Question: What jurisdiction, city, or county is the document associated with?
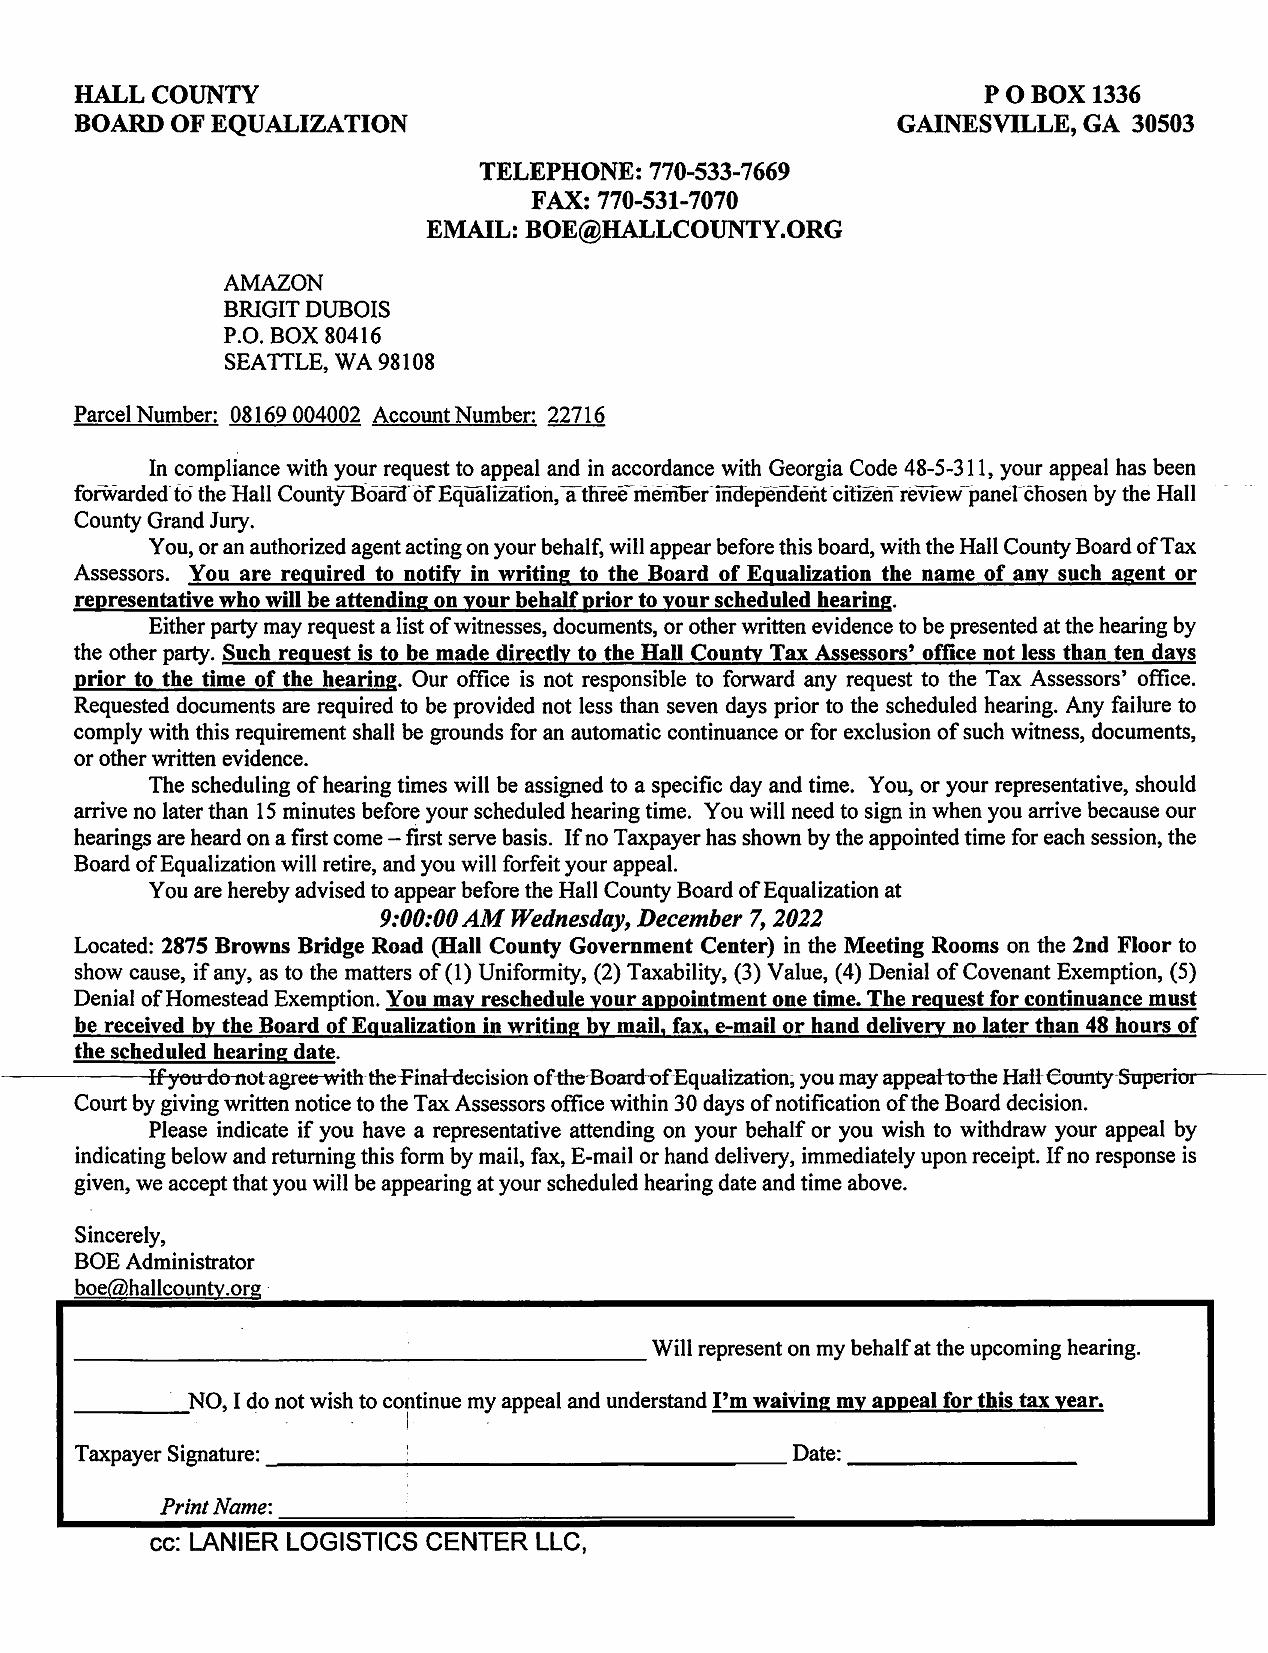
Answer: "Hall County"